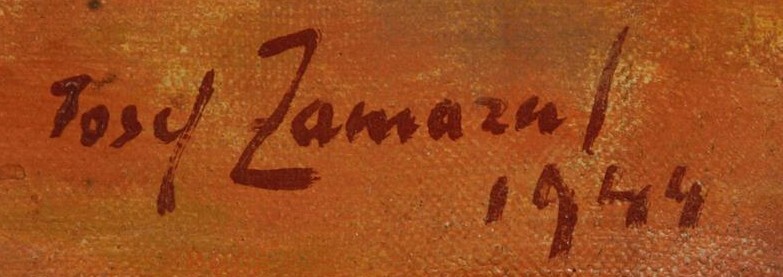
Signature of: josef zamazal